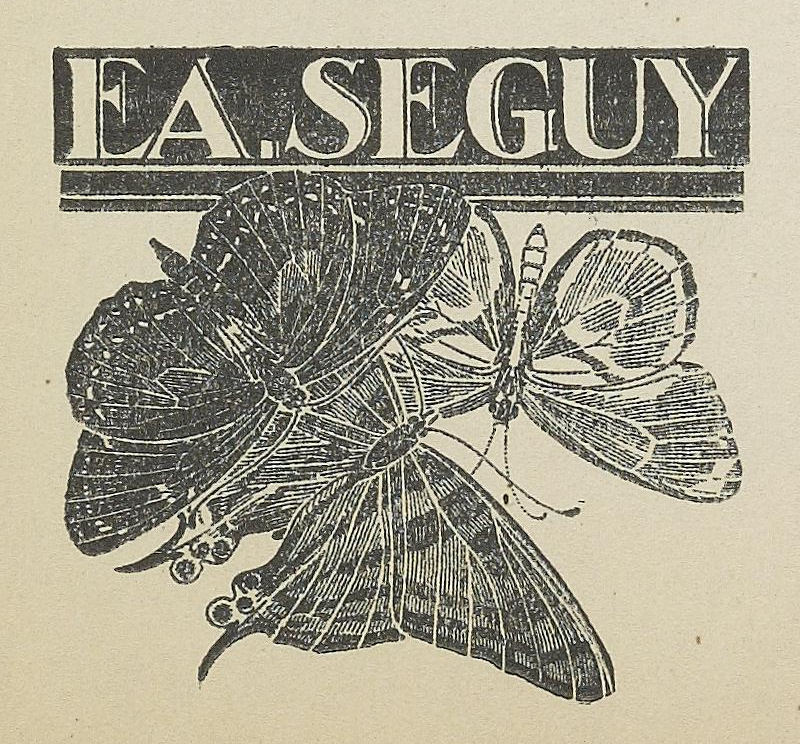
Signature of: emile allain séguy